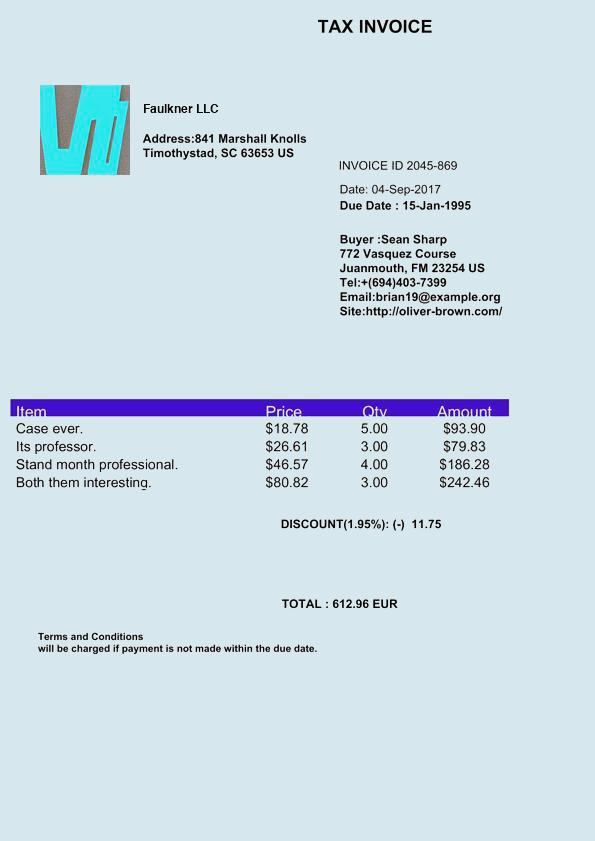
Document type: Invoice